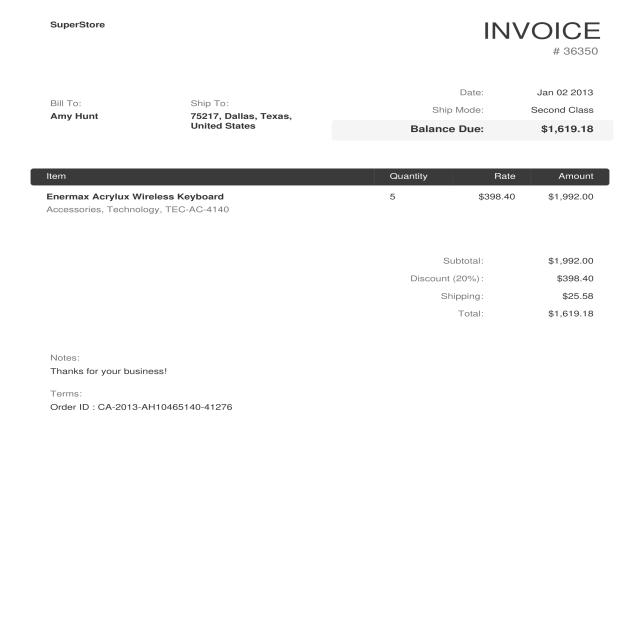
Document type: Invoice